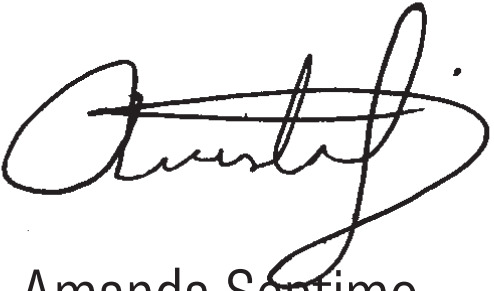
Signature of: amanda septimo